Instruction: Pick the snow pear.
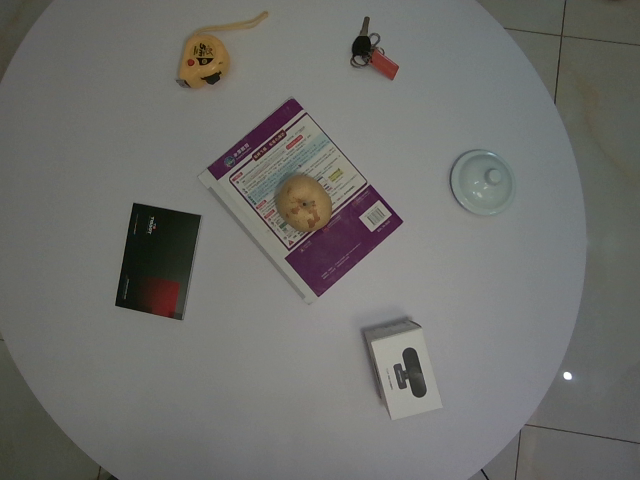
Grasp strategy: vertical